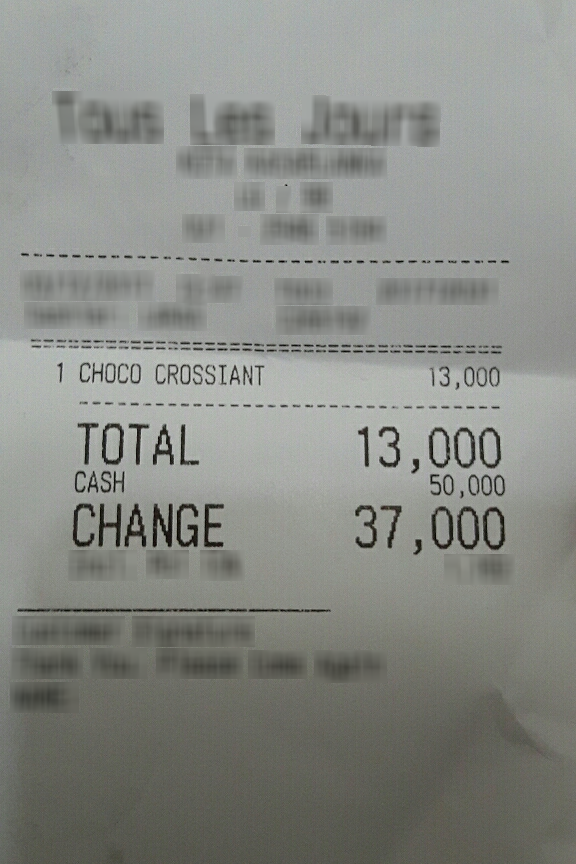
Number of items: 3
Total: 13,000
OCR text regions:
text: 1
text: CHOCO
text: CROSSIANT
text: 13,000
text: TOTAL
text: 13,000
text: CASH
text: 50,000
text: CHANGE
text: 37,000